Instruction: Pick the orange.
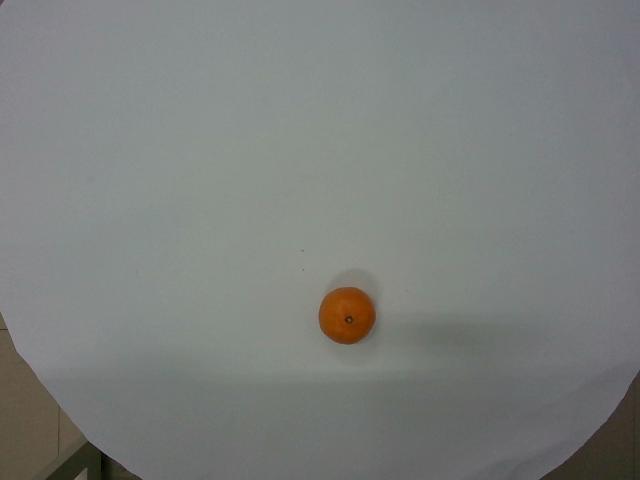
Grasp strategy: vertical